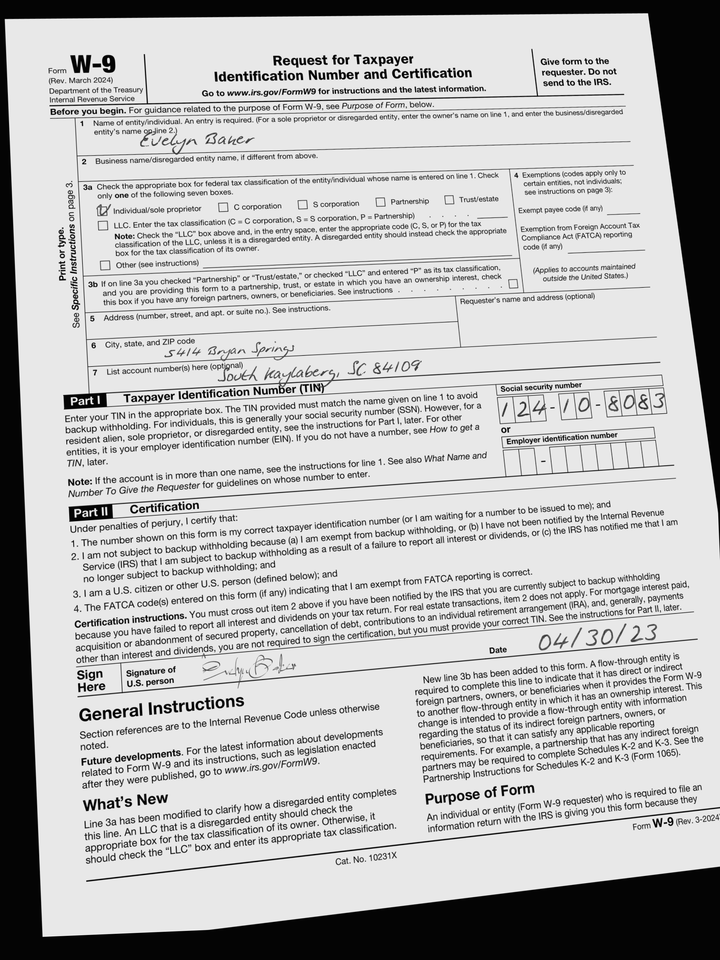
adr1: 5414 Bryan Springs
adr2: South Kaylaberg, SC 84109
cbx: yes
ssn: 124108083
enm: Evelyn Baker
sdt: 04/30/23